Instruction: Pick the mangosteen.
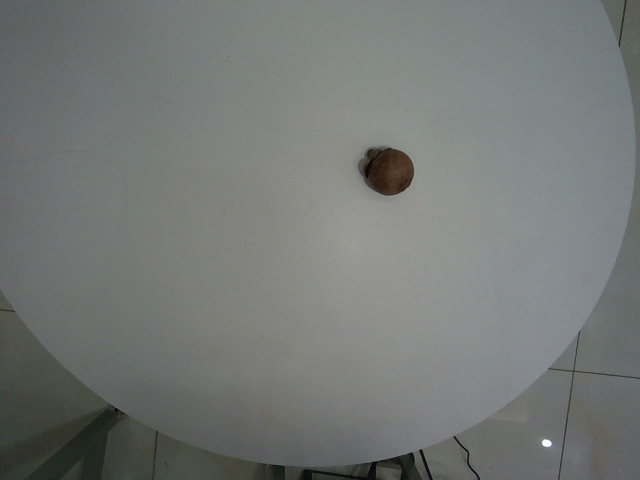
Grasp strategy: vertical